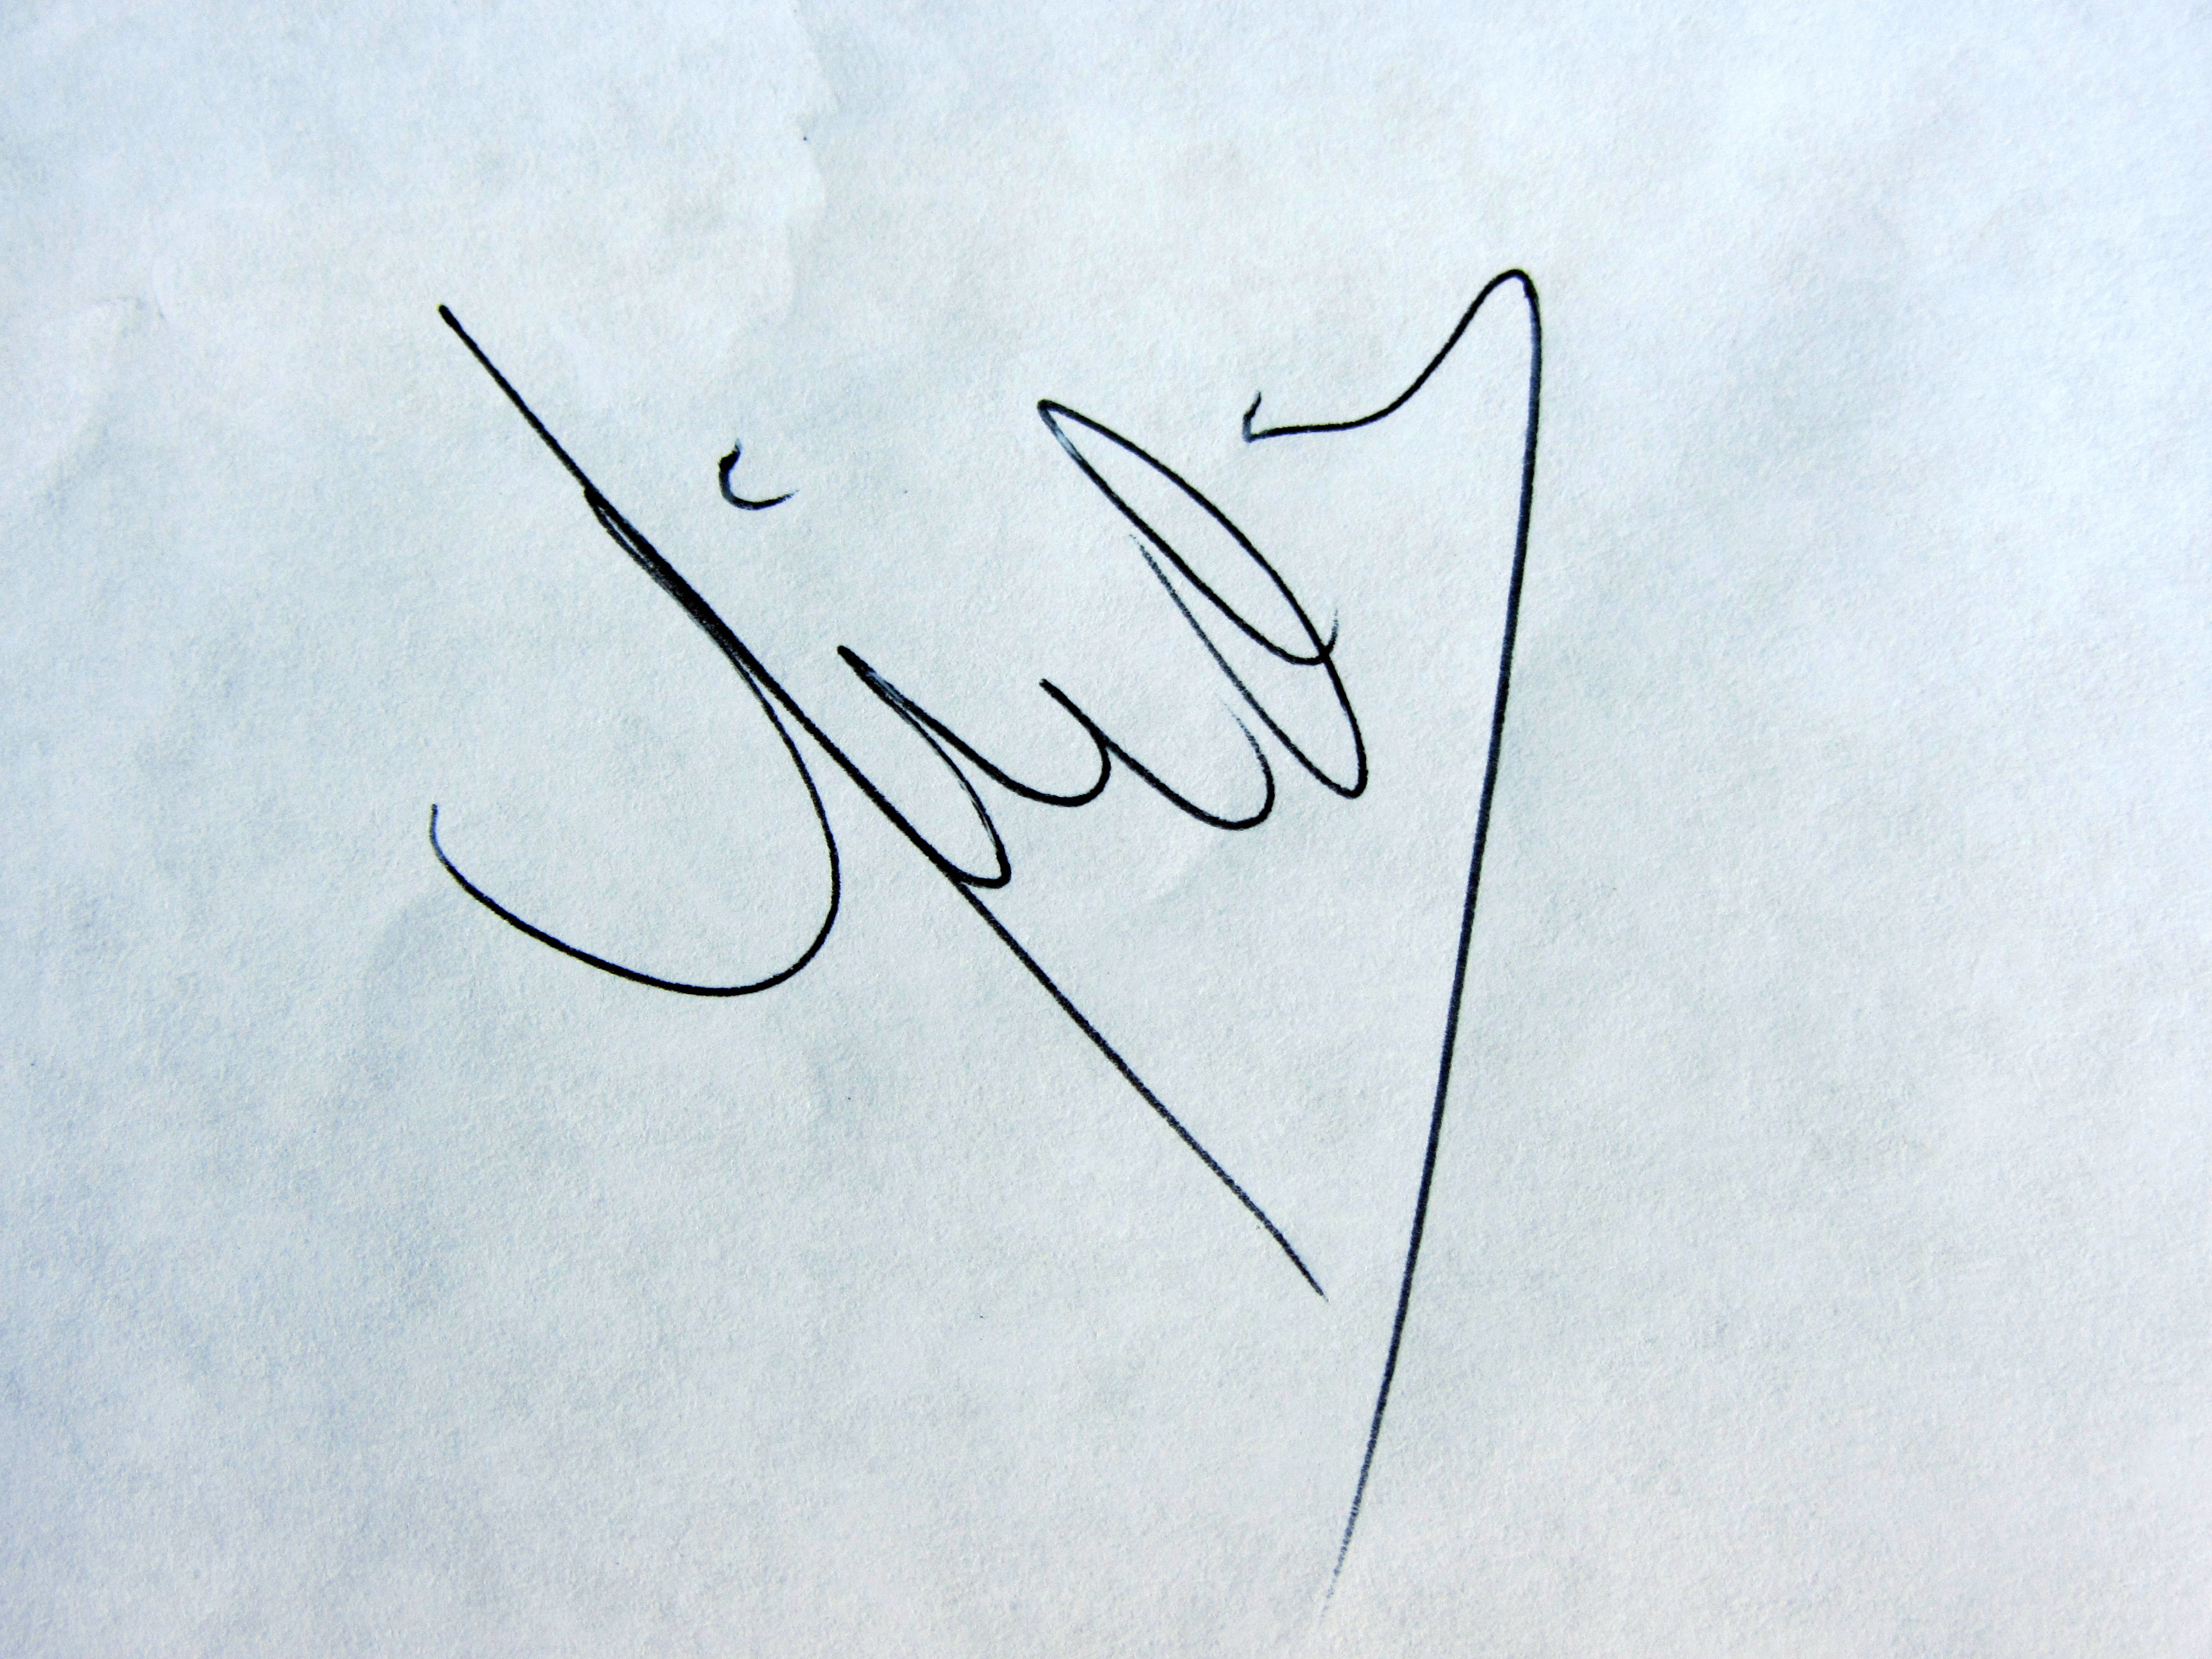
Signature of: luis rivano